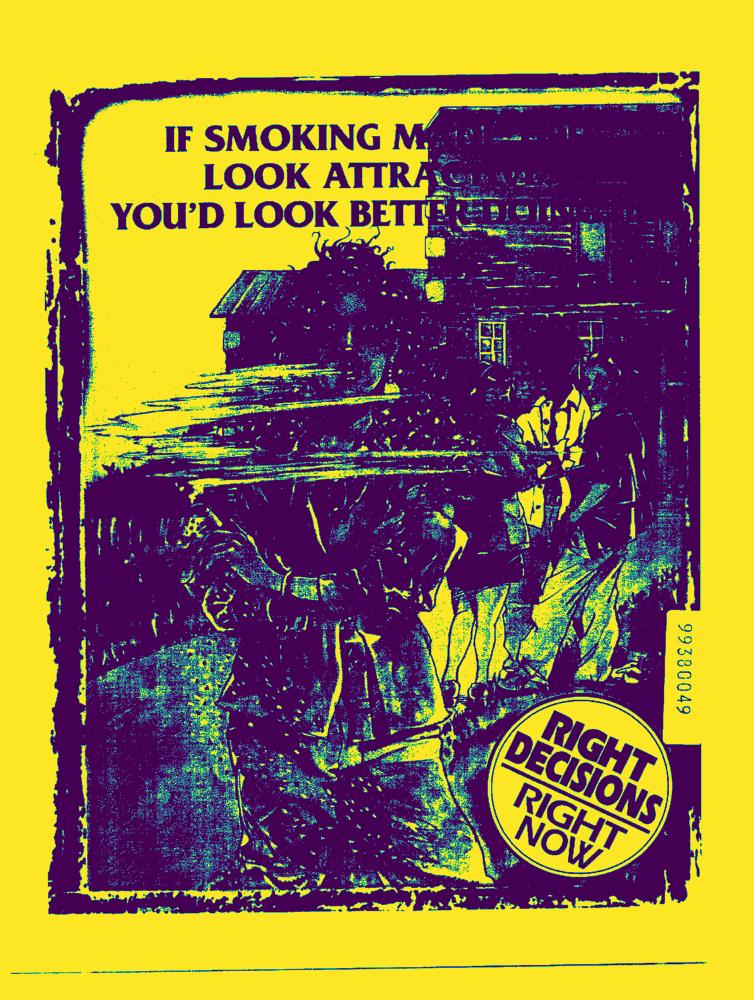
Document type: AD